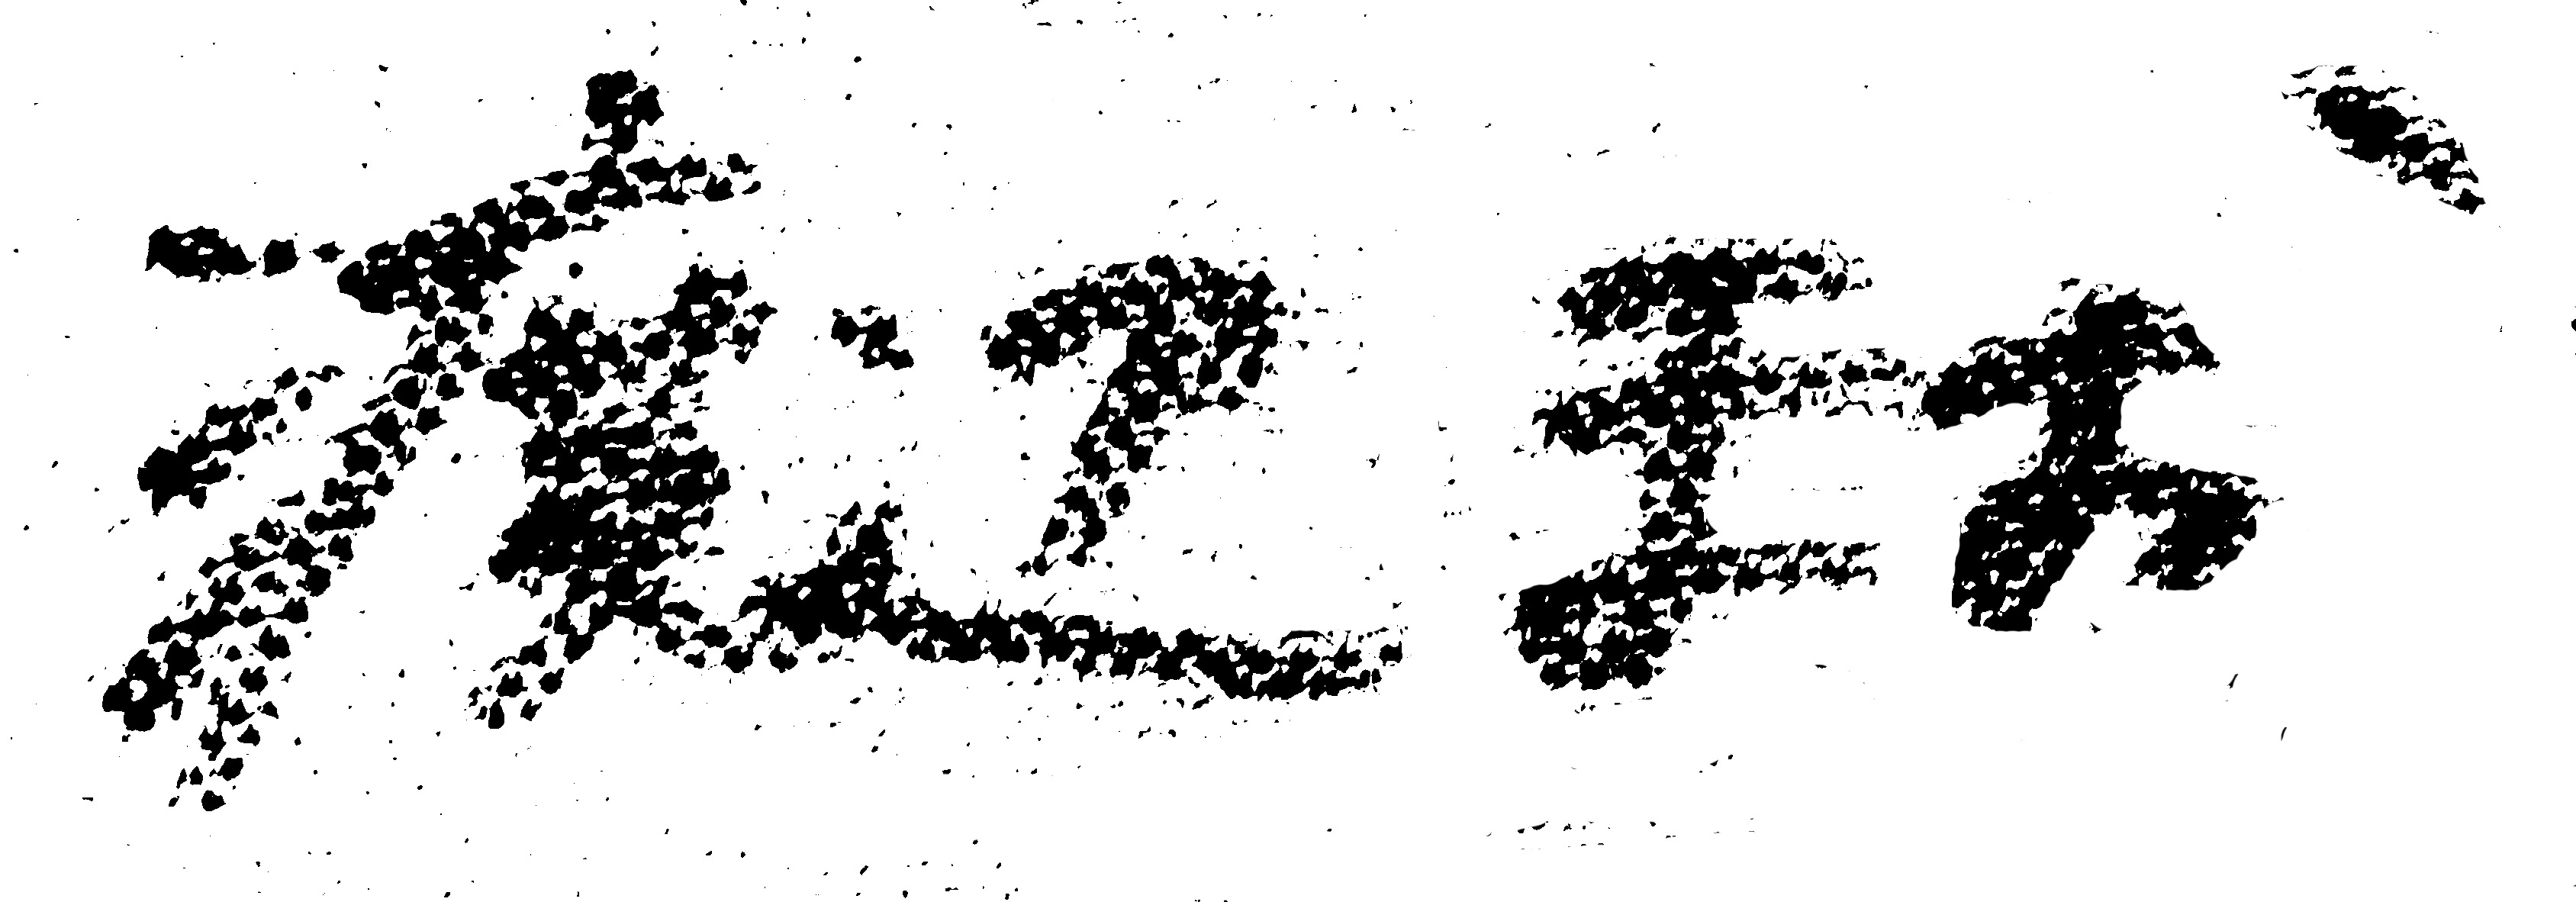
Signature of: mao watanabe